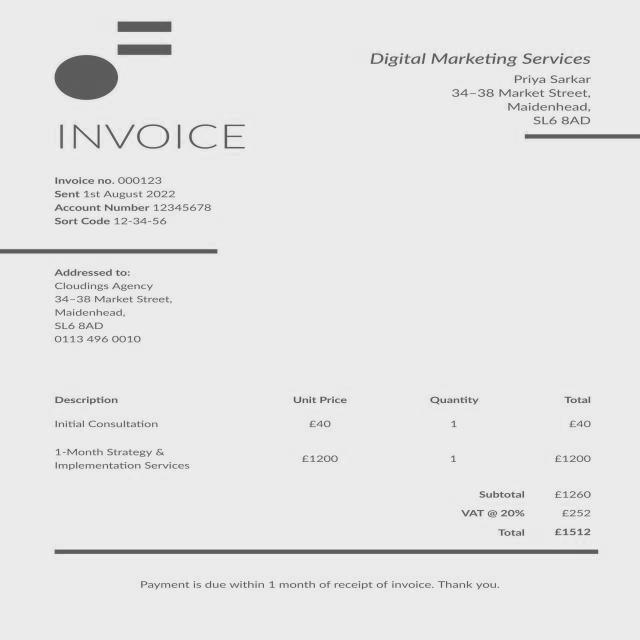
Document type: Invoice